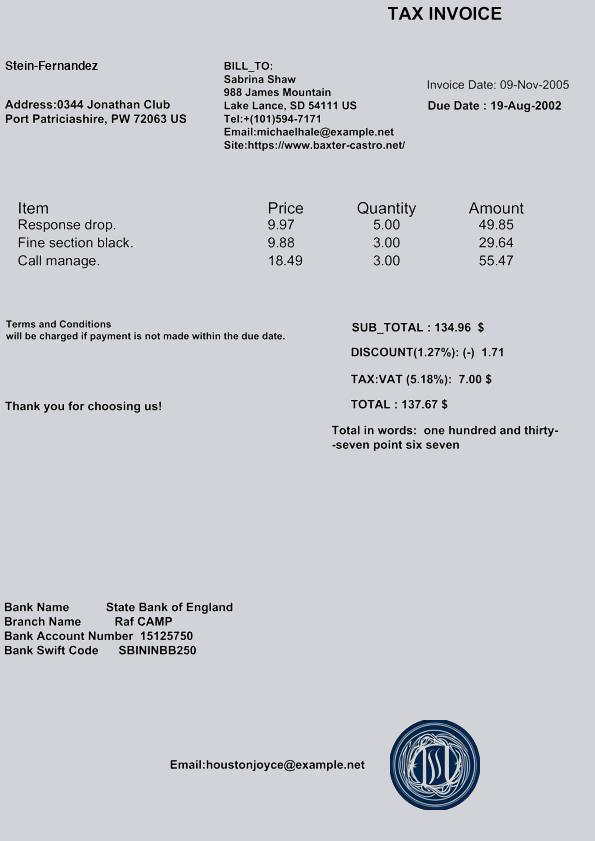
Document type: Invoice